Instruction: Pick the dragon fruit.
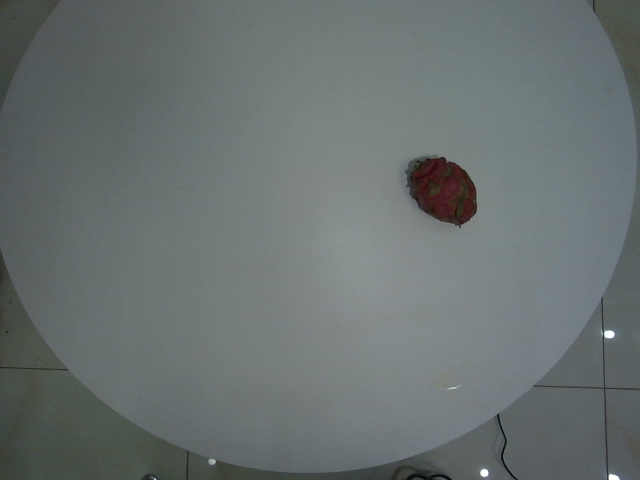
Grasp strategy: vertical